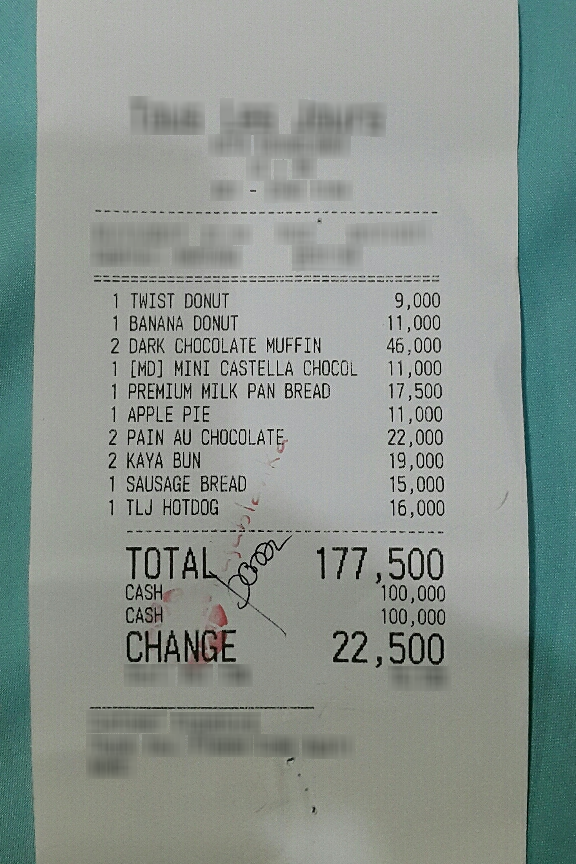
Number of items: 10
Total: 177,500
OCR text regions:
text: 1
text: TWIST
text: DONUT
text: 9,000
text: 1
text: BANANA
text: DONUT
text: 11,000
text: 2
text: DARK
text: CHOCOLATE
text: MUFFIN
text: 46,000
text: 1
text: [MD]
text: MINI
text: CASTELLA
text: CHOCOL
text: 11,000
text: 1
text: PREMIUM
text: MILK
text: PAN
text: BREAD
text: 17,500
text: 1
text: APPLE
text: PIE
text: 11,000
text: 2
text: PAIN
text: AU
text: CHOCOLATE
text: 22,000
text: 2
text: KAYA
text: BUN
text: 19,000
text: 1
text: SAUSAGE
text: BREAD
text: 15,000
text: 1
text: TLJ
text: HOTDOG
text: 16,000
text: TOTAL
text: 177,500
text: CASH
text: 100,000
text: CHANGE
text: 22,500
text: CASH
text: 100,000